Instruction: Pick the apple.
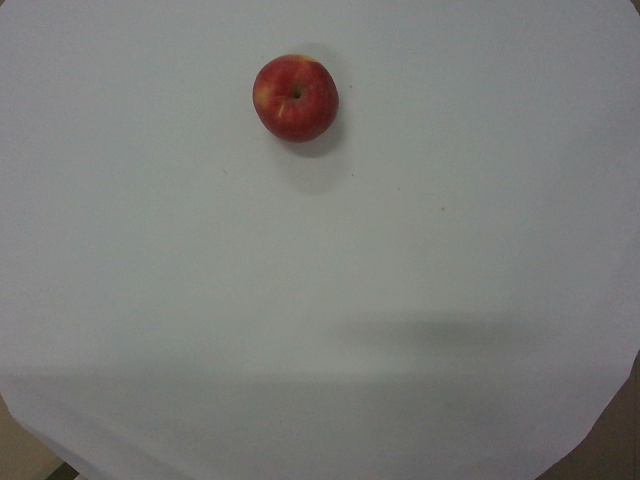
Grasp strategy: vertical